Question: What is the suspected problem?
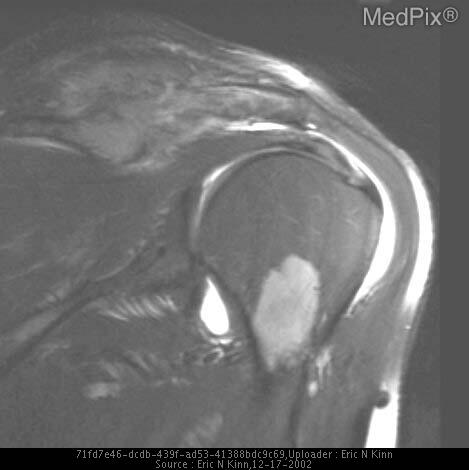
Answer: The findings suggest The images submitted are all from the same patient within a several month period.  These demonstrate the various sensitivies of the imaging modality however are all nonspecific.  All confirm a presence of a polyostotic intramedullary process with altered/increased bone metabolism.. Coronal fat sat MR arthrogram
Space occupying mass lesion proximal humerus. The patient might have a history of 60 year old male presents to ortho for evaluation of right upper extremity pain..